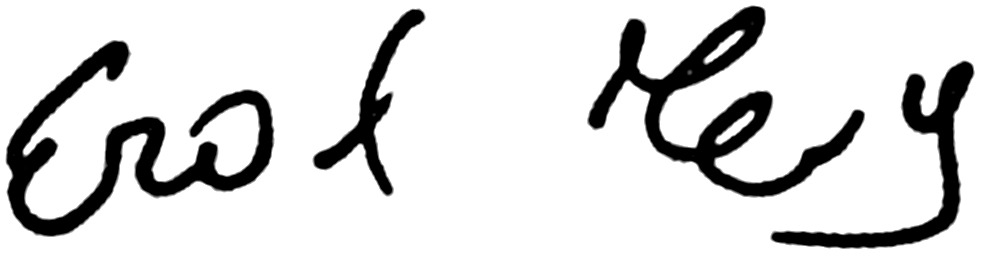
Signature of: erol toy